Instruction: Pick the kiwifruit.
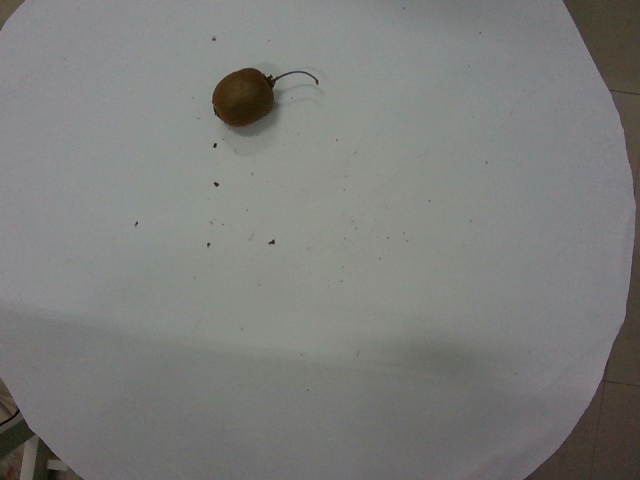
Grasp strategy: vertical